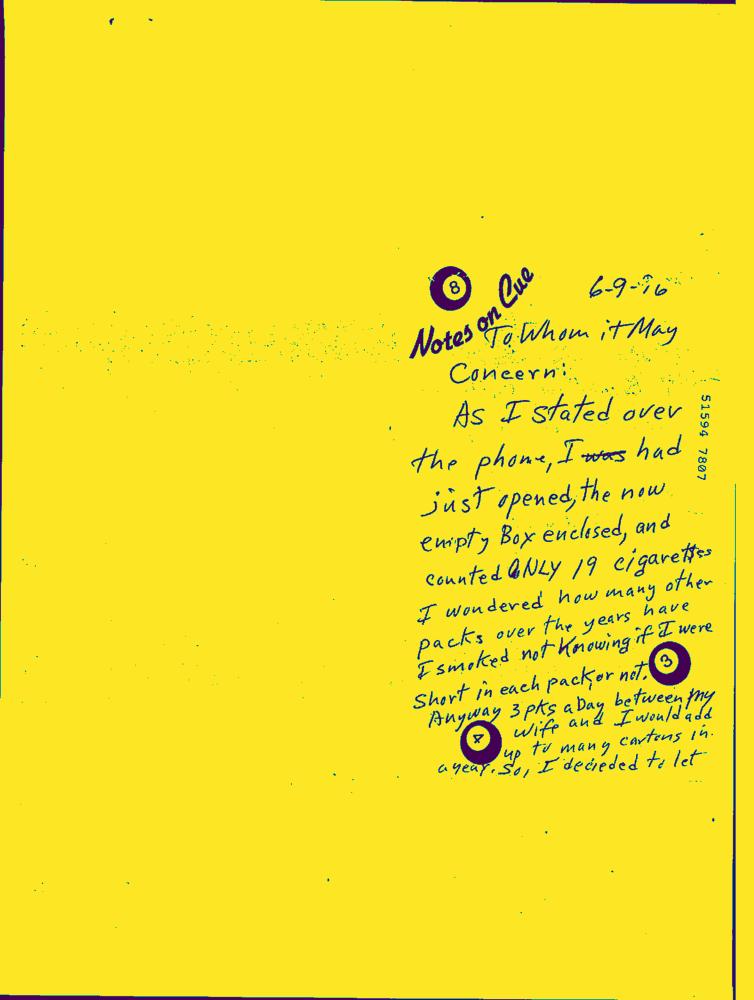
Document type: Hand-Written